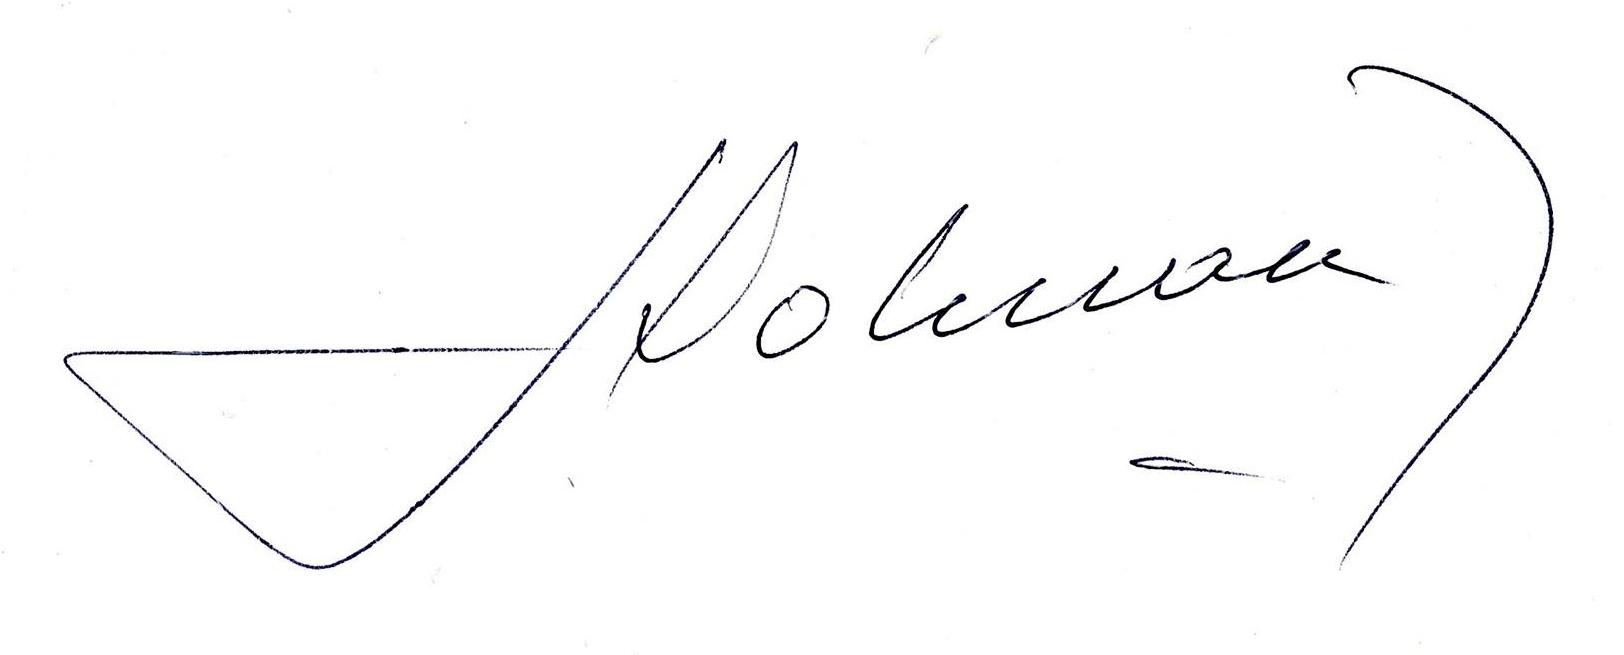
Signature of: héctor horacio dalmau